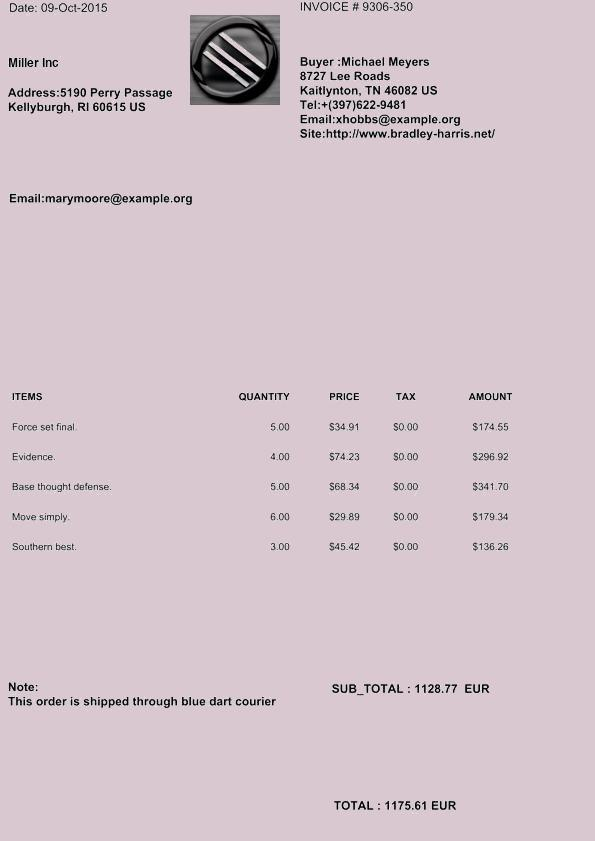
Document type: Invoice